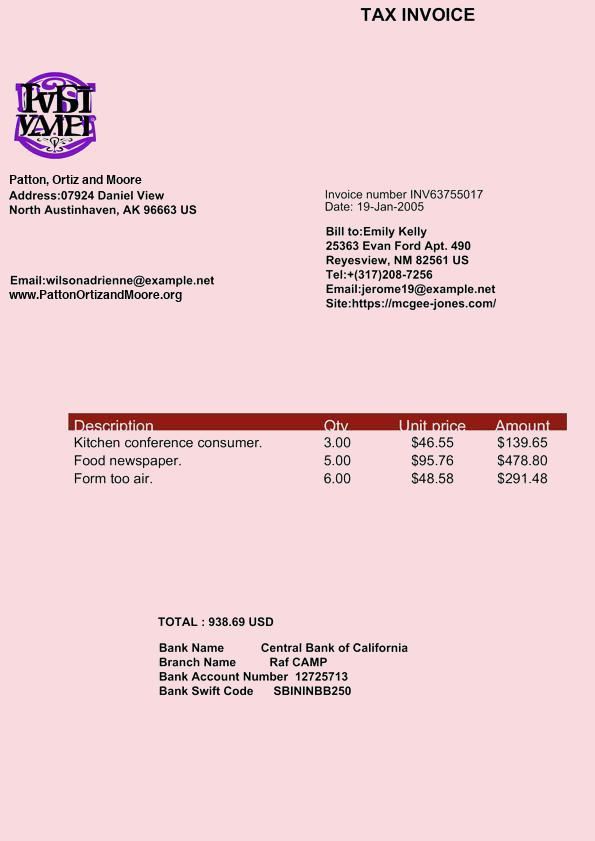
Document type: Invoice